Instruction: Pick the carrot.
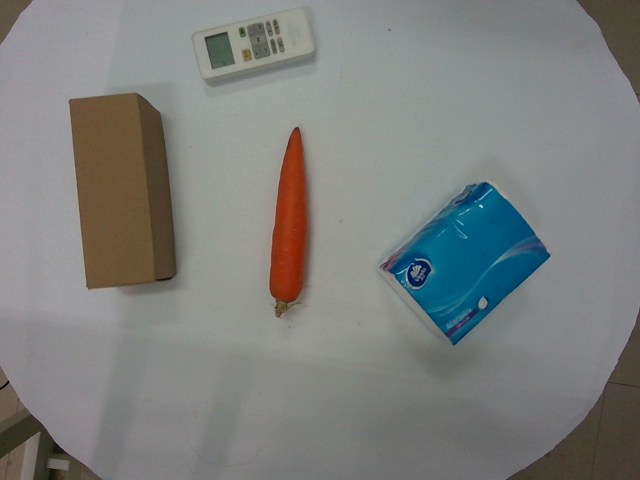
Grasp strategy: vertical